Question: In what way does the history help explain the case?
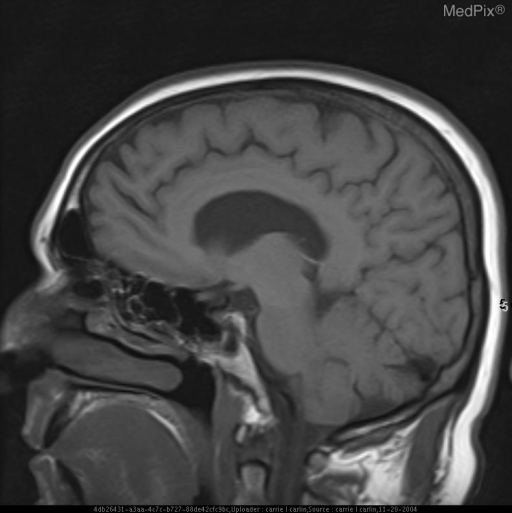
Answer: The patient's history of 65 year old white male presents with several year history of vertigo. is key in understanding the case.